Question: In what way does the history help explain the case?
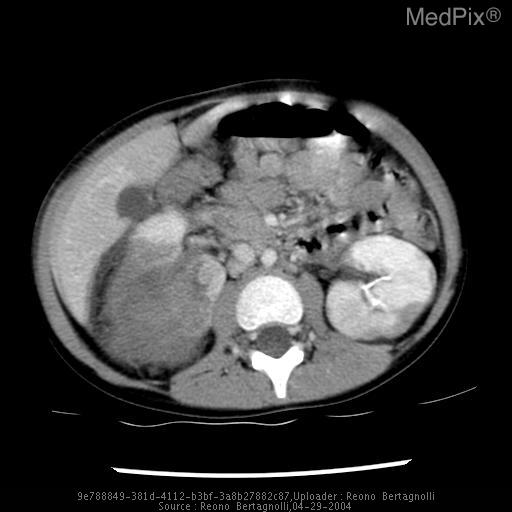
Answer: The patient's history of 5 year female with a single episode of painless hematuria which rapidly progressed to clots of blood over two days.  She initially presented to the emergency room.  She was instructed to follow up the next day to her primary care provider.  She returned to the emergency room the next morning with right upper quadrant pain and vomiting and was found to have a right abdominal mass.  A CT scan was performed at that time demonstrating bilateral renal masses as described in the images. is key in understanding the case.